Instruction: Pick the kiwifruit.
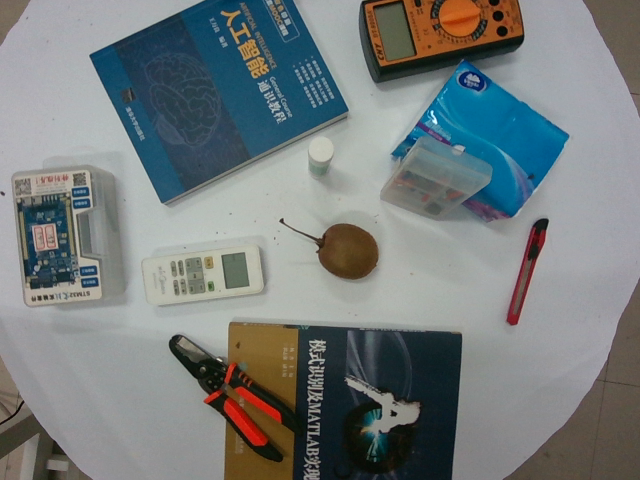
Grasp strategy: vertical